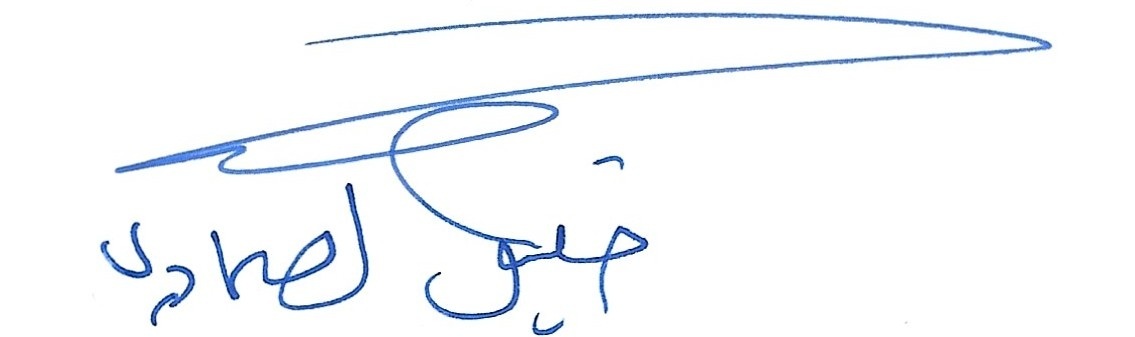
Signature of: khalīl maḥmūd al ṣamādī